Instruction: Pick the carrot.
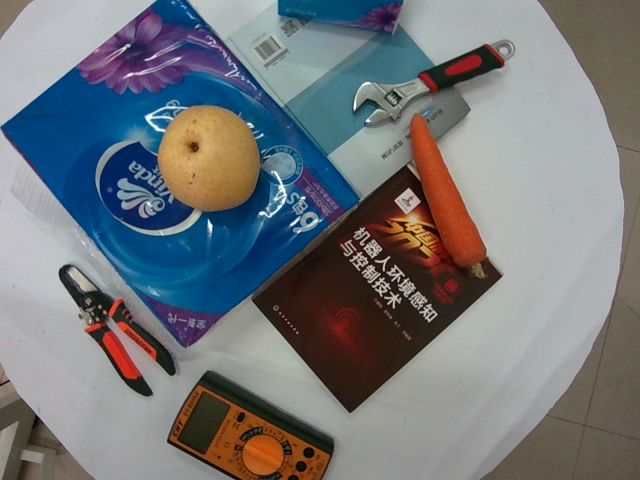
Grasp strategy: vertical